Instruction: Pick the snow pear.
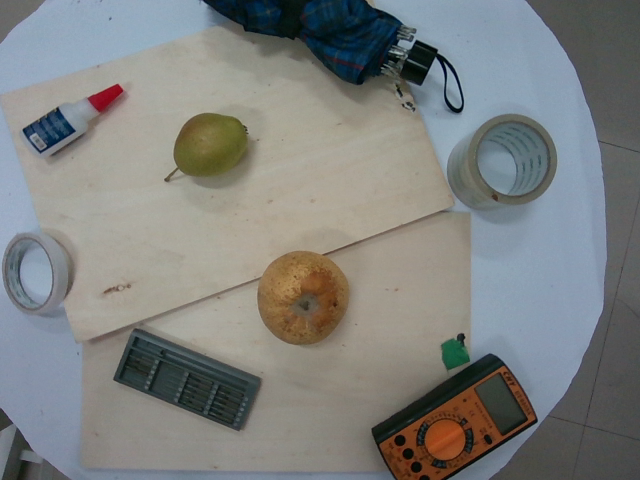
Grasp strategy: vertical